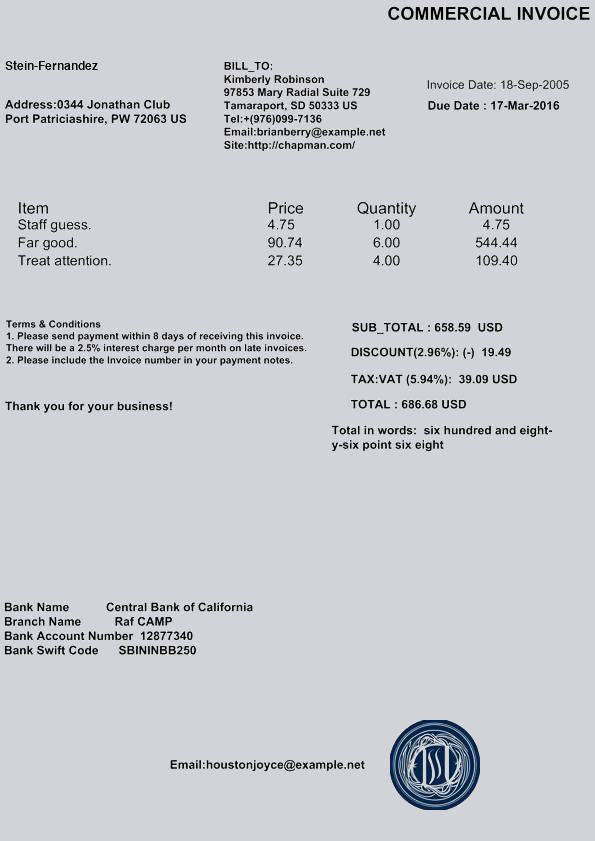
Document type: Invoice